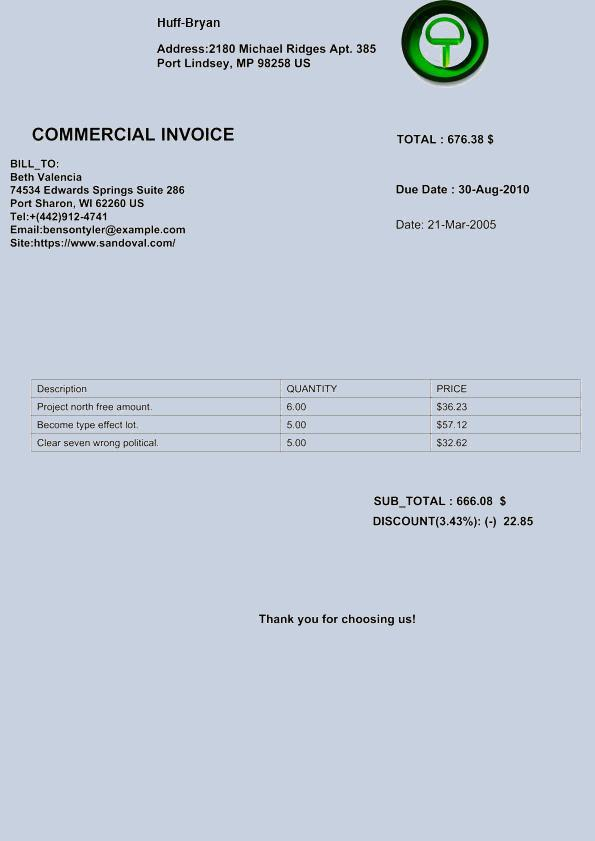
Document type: Invoice